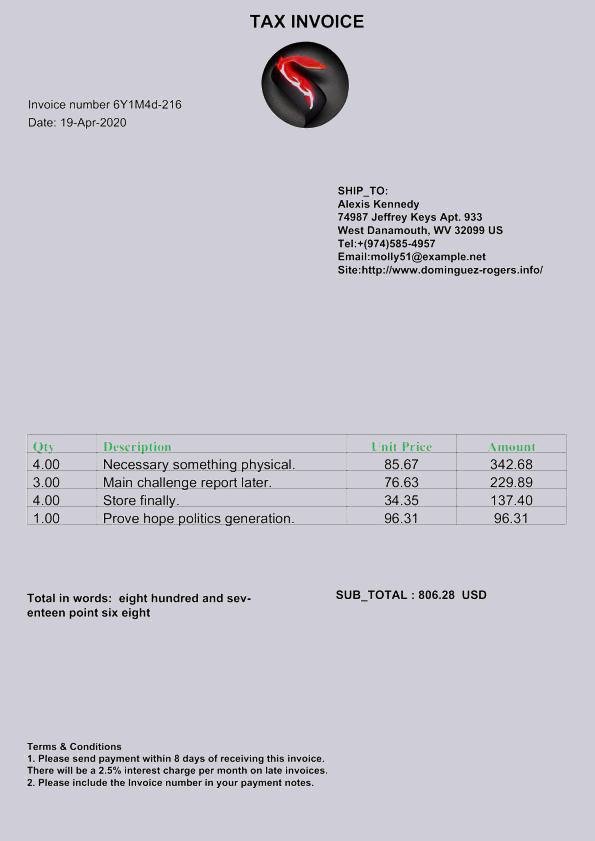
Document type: Invoice